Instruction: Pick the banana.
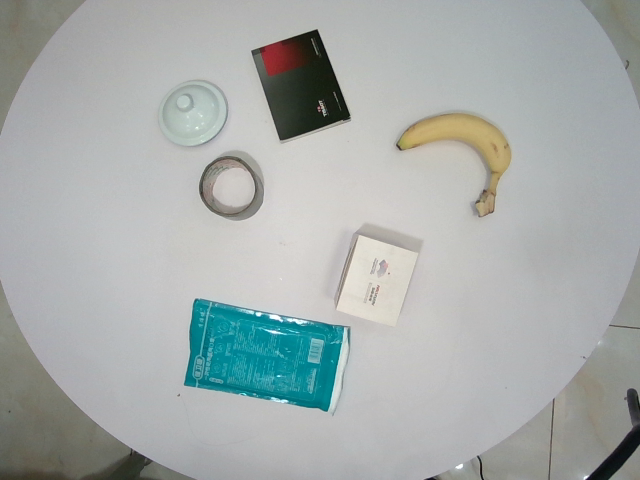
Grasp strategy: vertical